Question: What is the main concern?
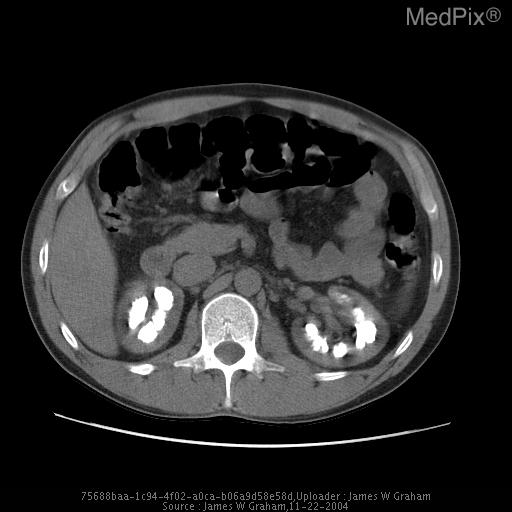
Answer: The findings suggest Severe bilateral medullary nephrocalcinosis. Severe bilateral medullary nephrocalcinosis. The patient might have a history of 35 year old white male with flank pain. Patient has history of frequent stone passage, sometimes as frequently as every other day.